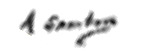
Signature of: arthur sambon